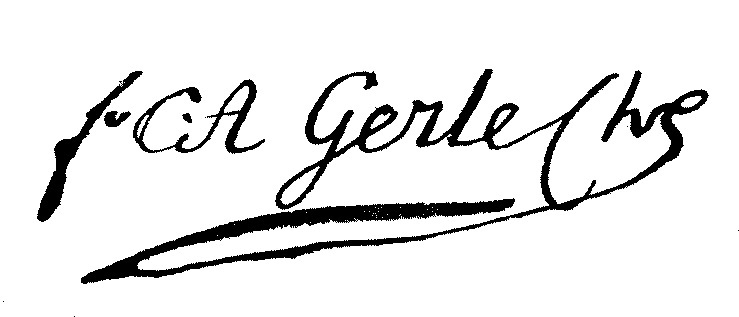
Signature of: christophe antoine gerle